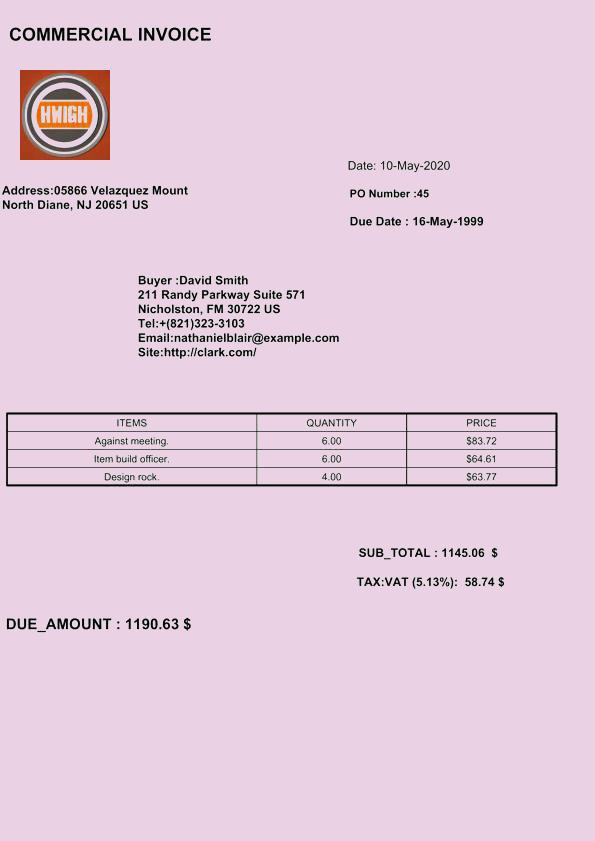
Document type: Invoice